Question: What was observed in the imaging?
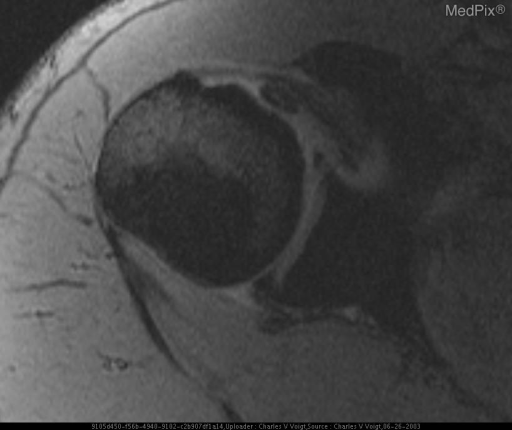
Answer: The imaging shows Bicipital groove is empty. Long head of biceps tendon is medial to lesser tuberosity and posterior to subscapularis tendon. Associated LHBT tear and full-thickness supraspinatus tear are seen. Image 1: Axial FSE right shoulder showing long head biceps tendon medial to bicipital groove..